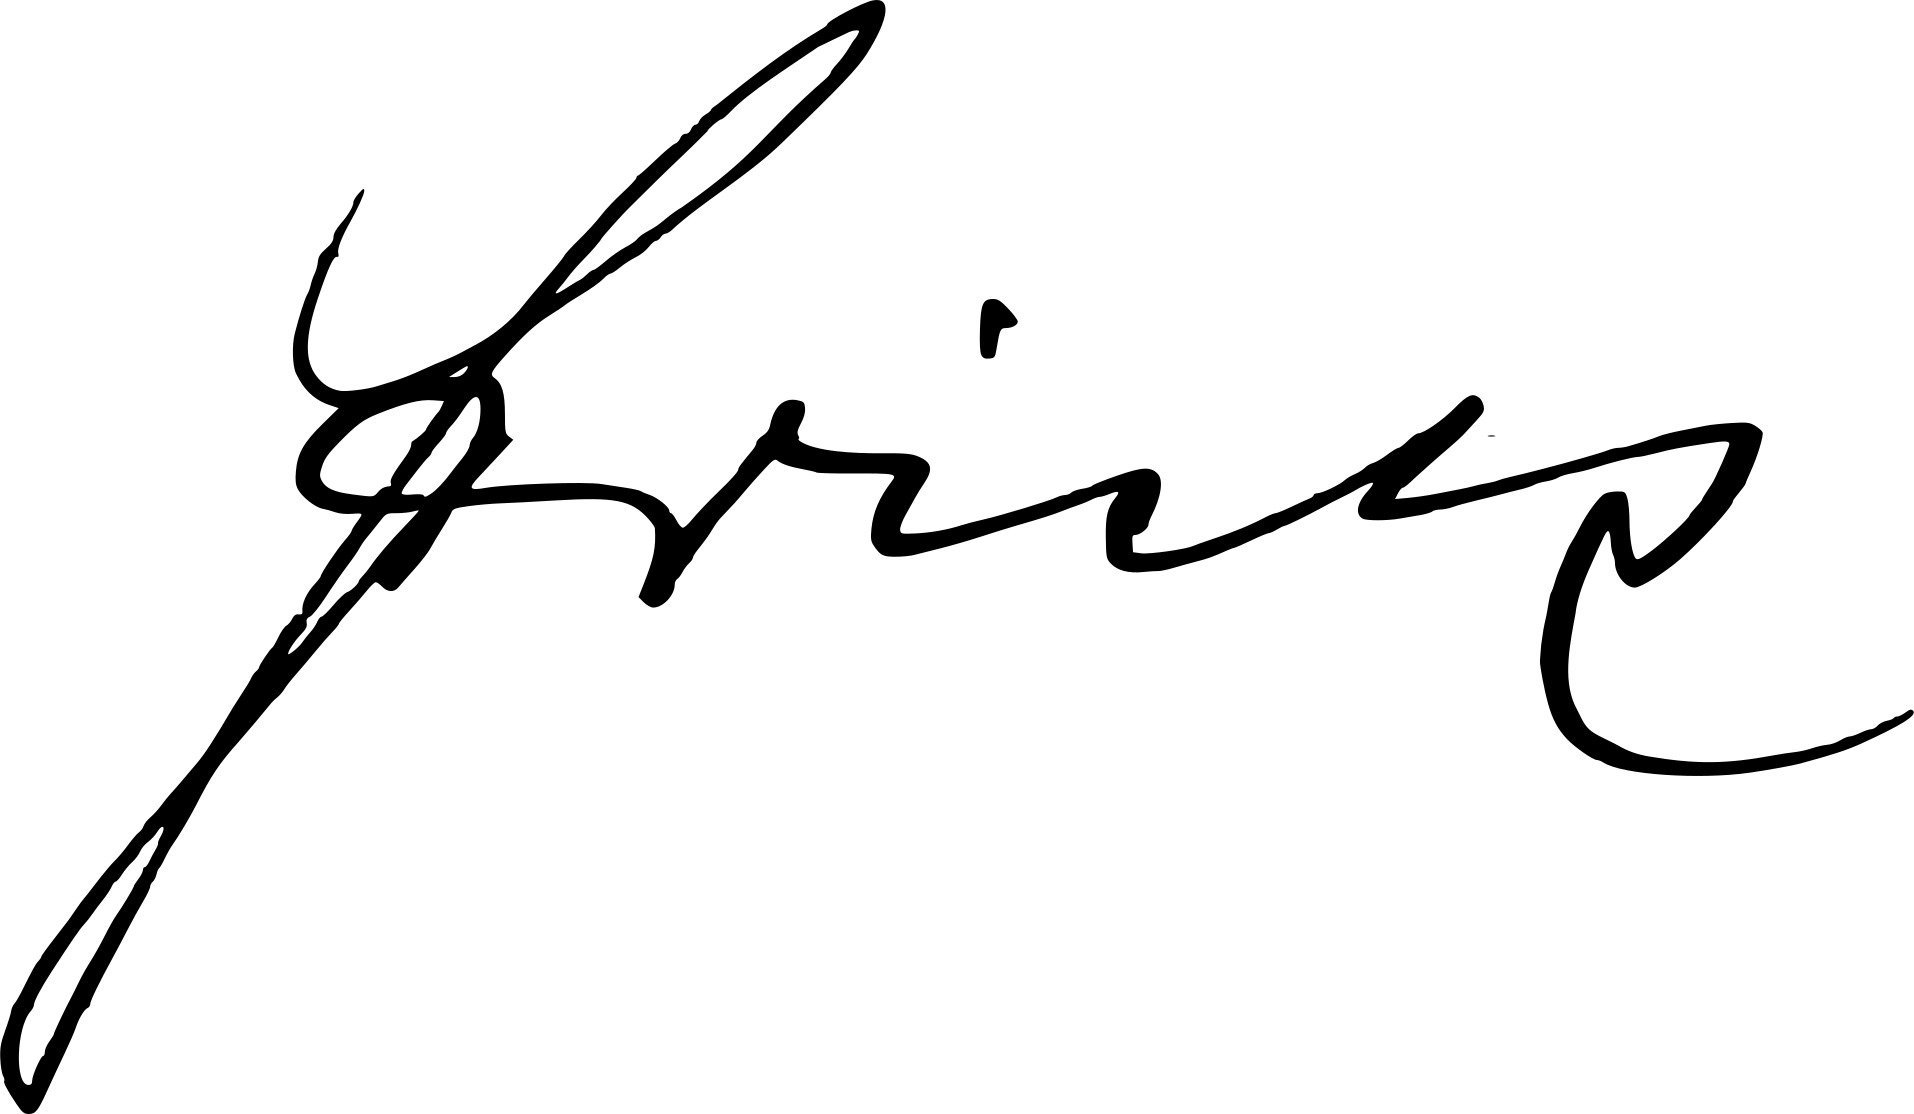
Signature of: wilhelm frick